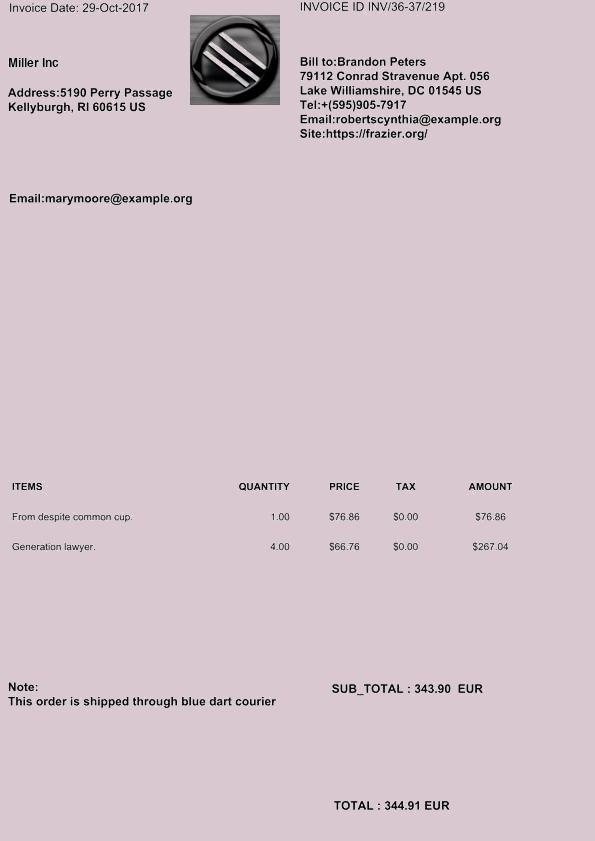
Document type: Invoice